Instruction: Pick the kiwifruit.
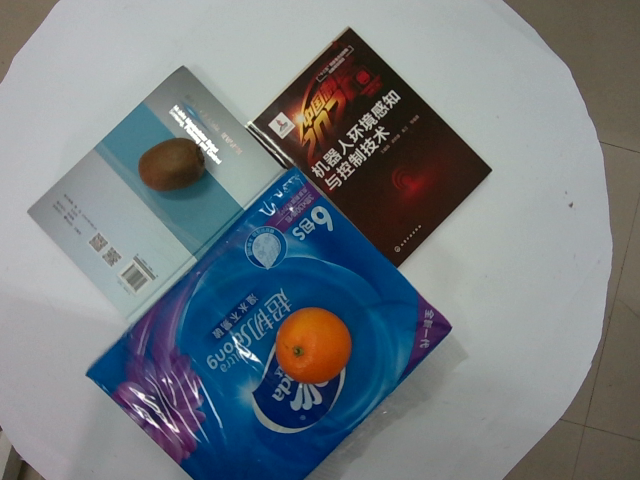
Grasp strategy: vertical